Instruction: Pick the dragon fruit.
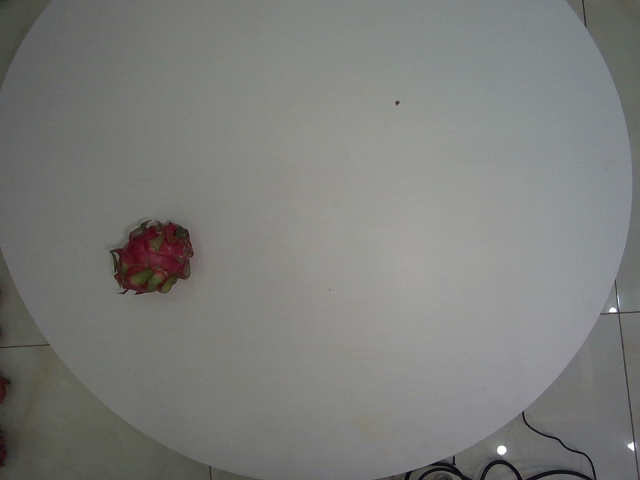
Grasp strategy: vertical